Question: What could the diagnosis suggest?
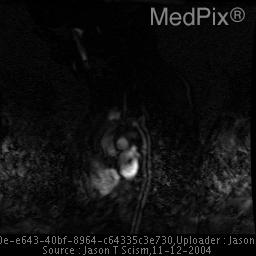
Answer: The possible diagnosis includes Recurrent coarctation / restenosis at the site of the procedure..